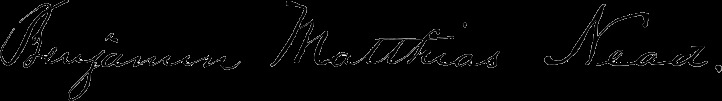
Signature of: benjamin matthias nead